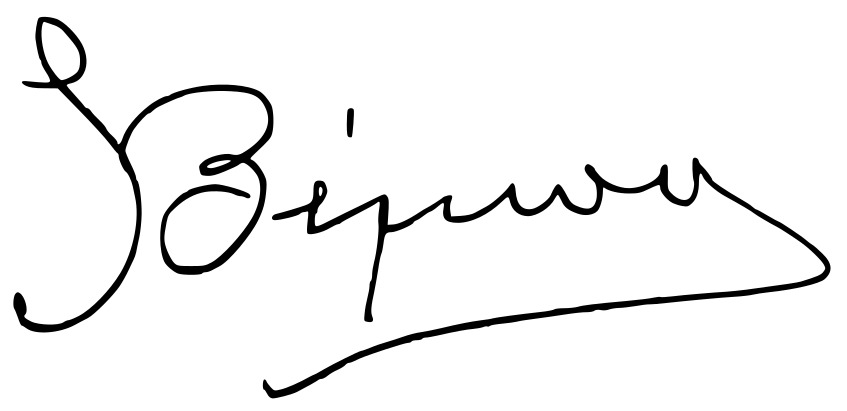
Signature of: sofia vembo